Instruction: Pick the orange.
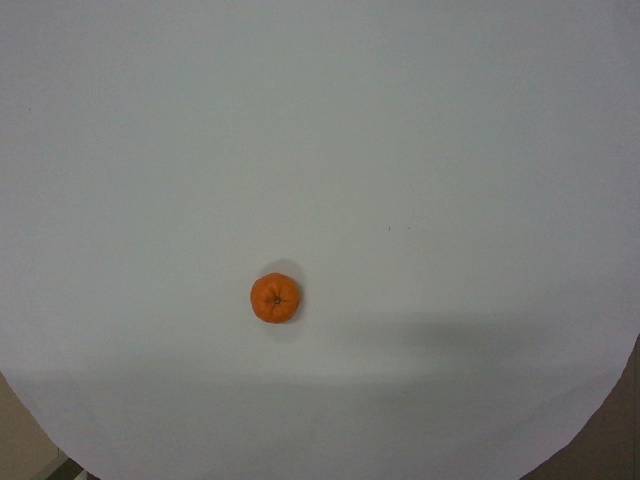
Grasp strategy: vertical